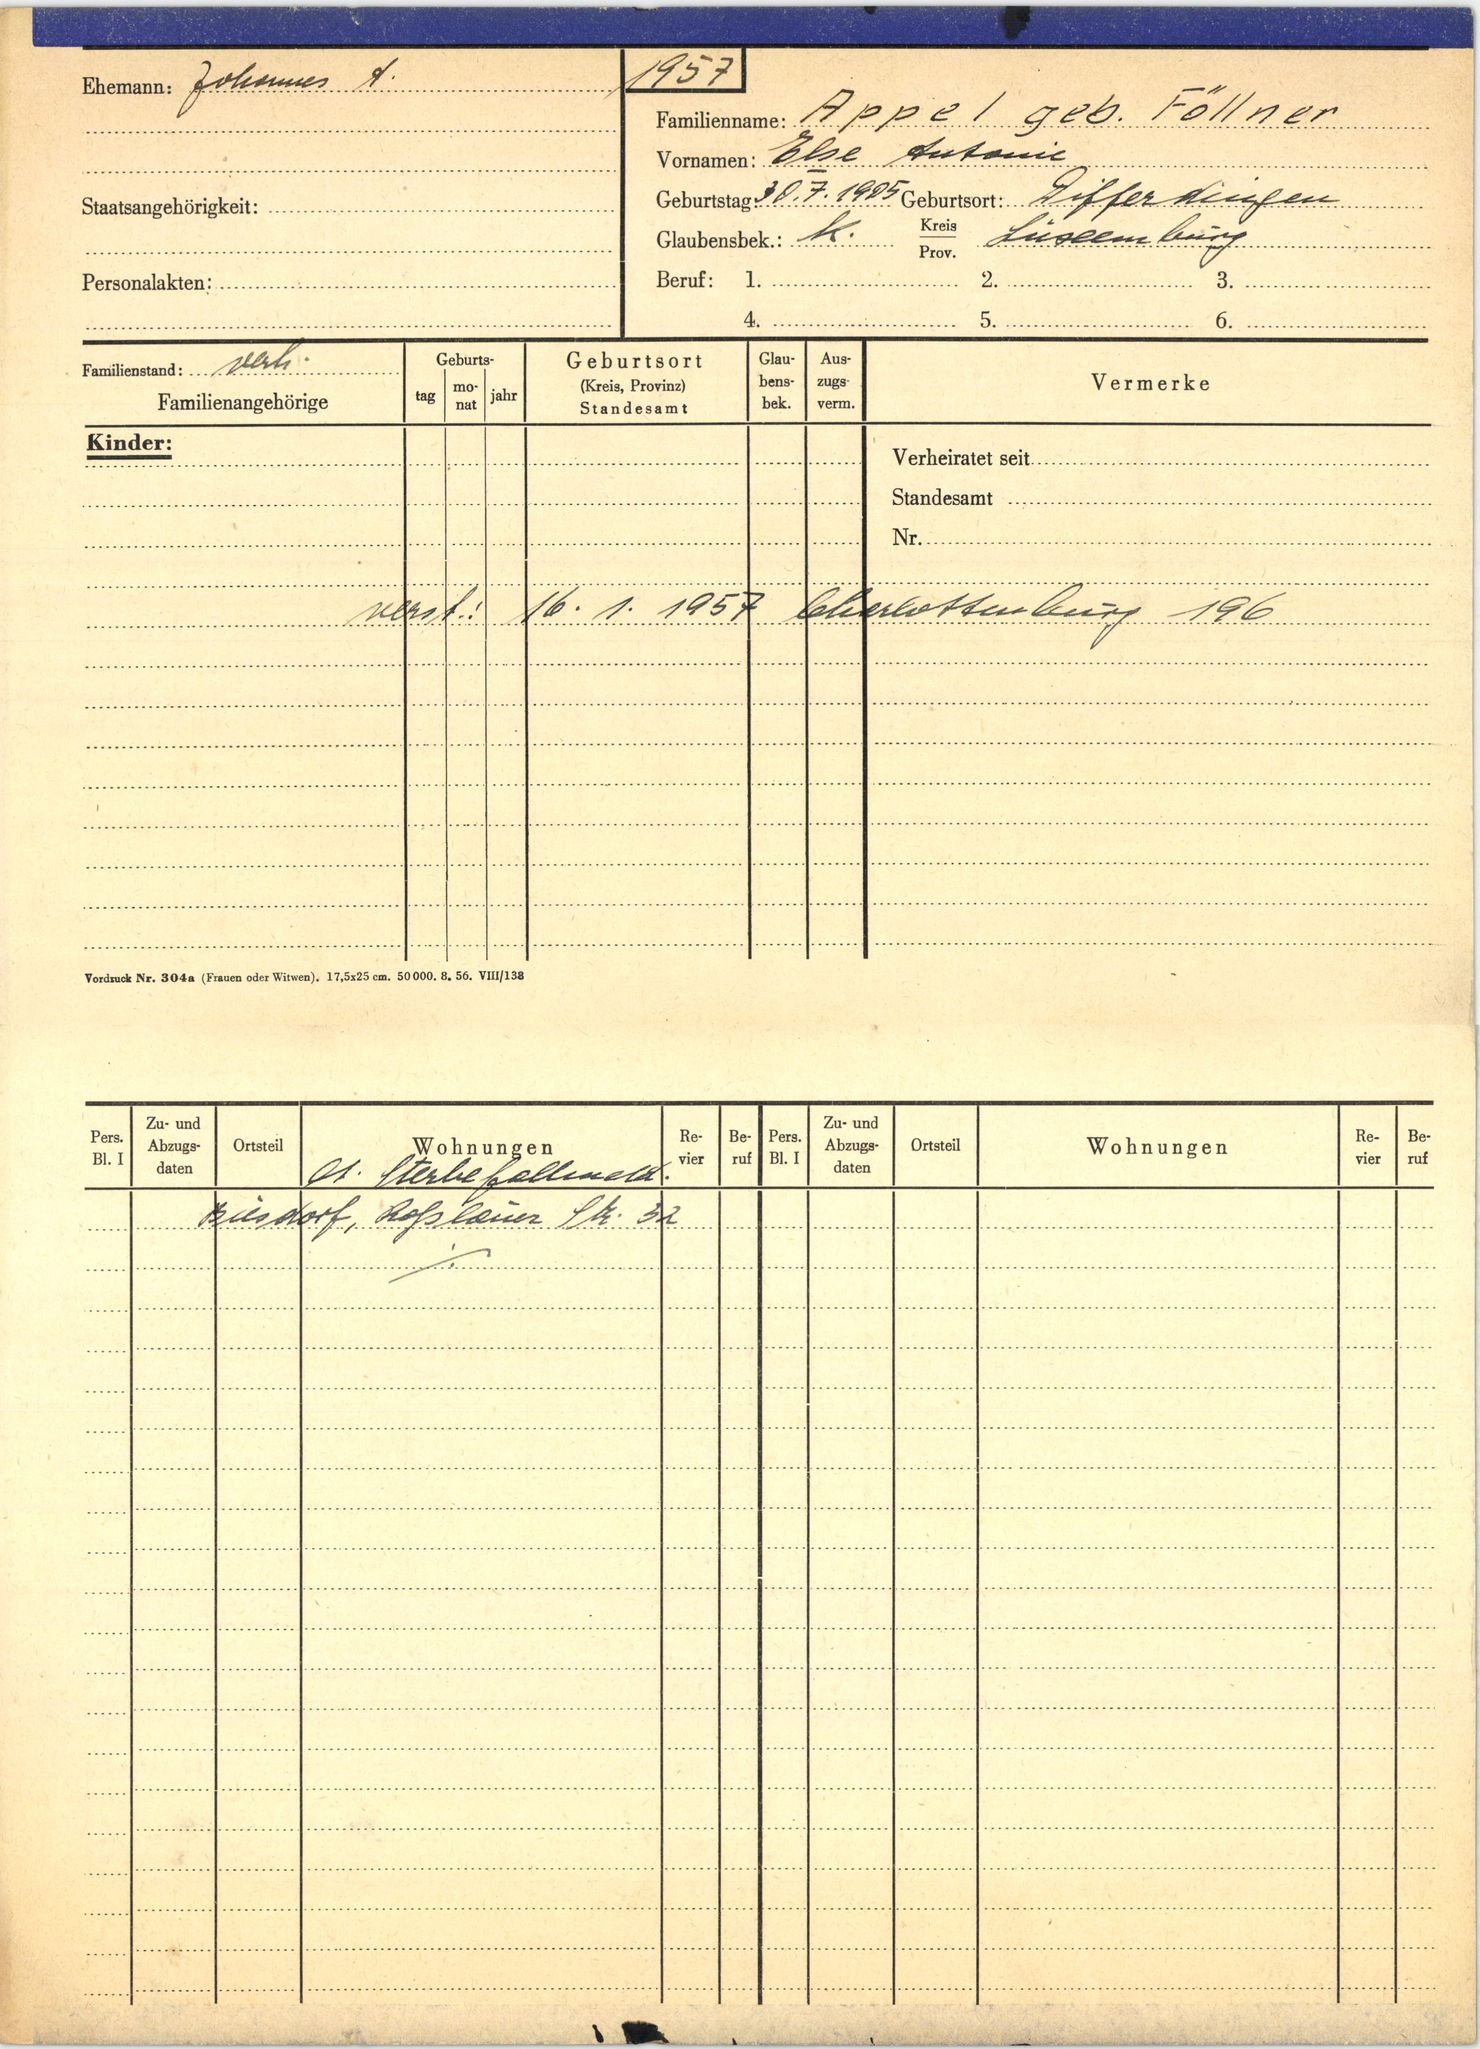
Appel geb. Föllner